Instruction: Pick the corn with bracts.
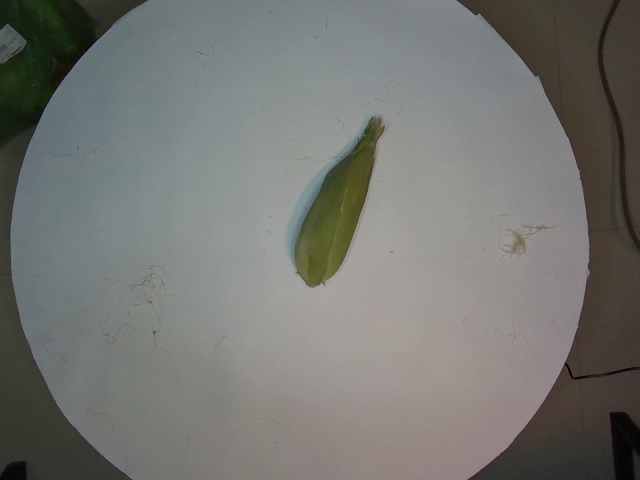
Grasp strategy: vertical